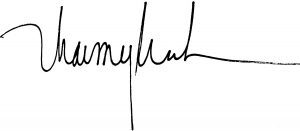
Signature of: my linh thai